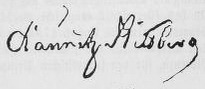
Signature of: wenzel anton prince of kaunitz rietberg